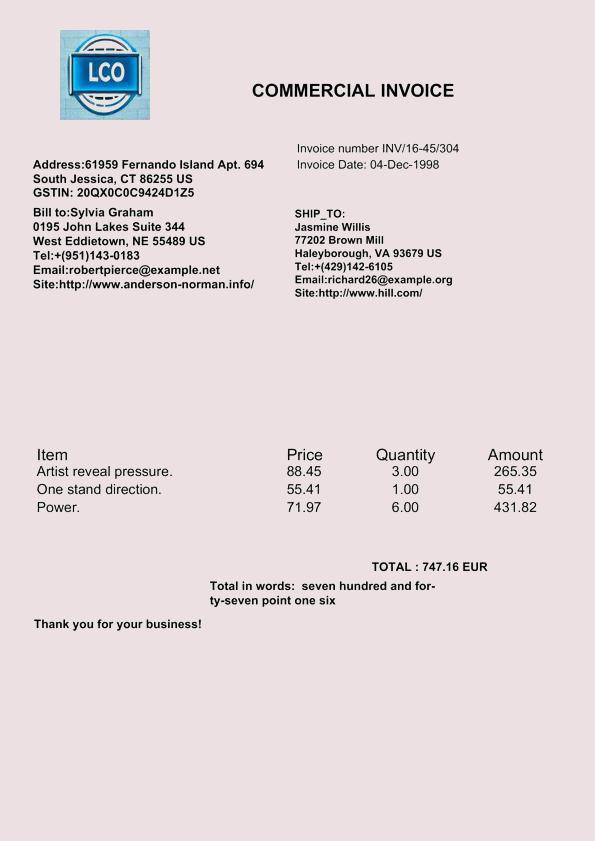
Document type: Invoice